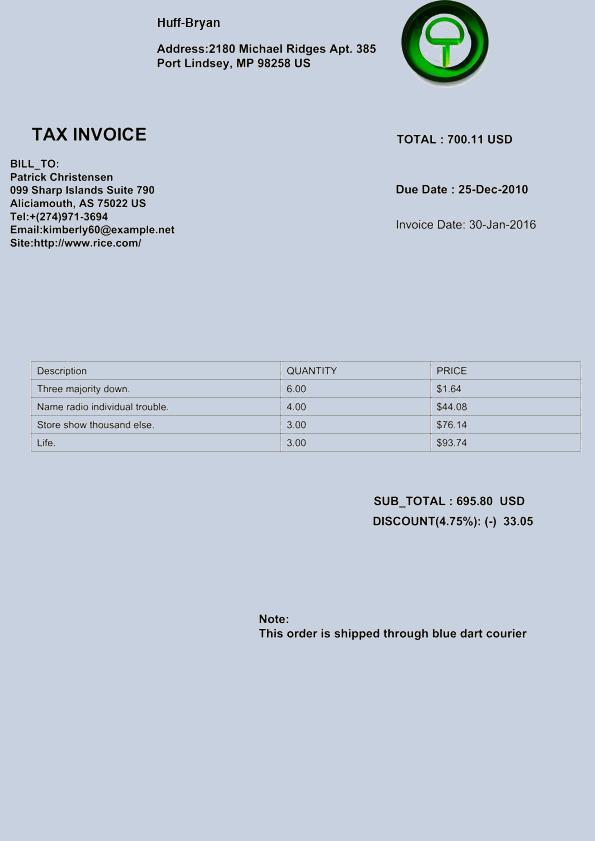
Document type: Invoice